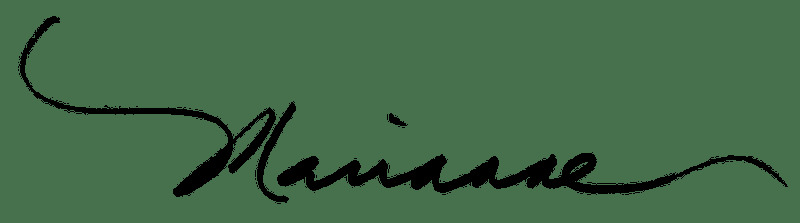
Signature of: marianne williamson